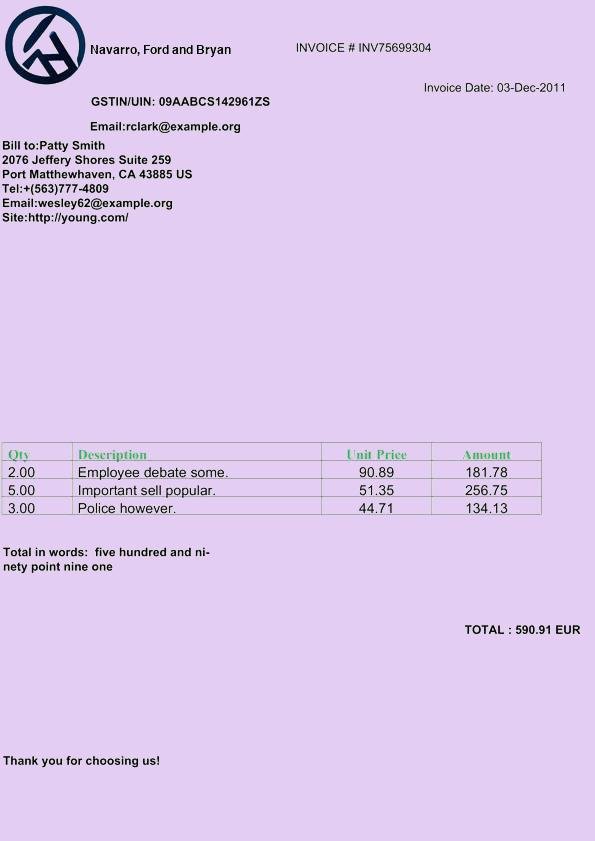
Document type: Invoice